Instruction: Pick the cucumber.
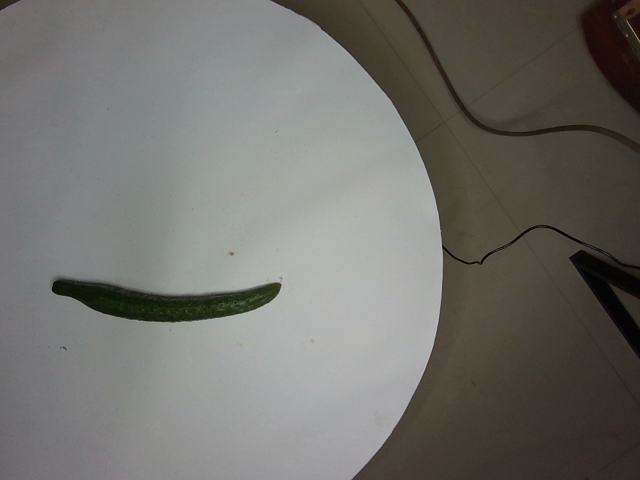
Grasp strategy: vertical